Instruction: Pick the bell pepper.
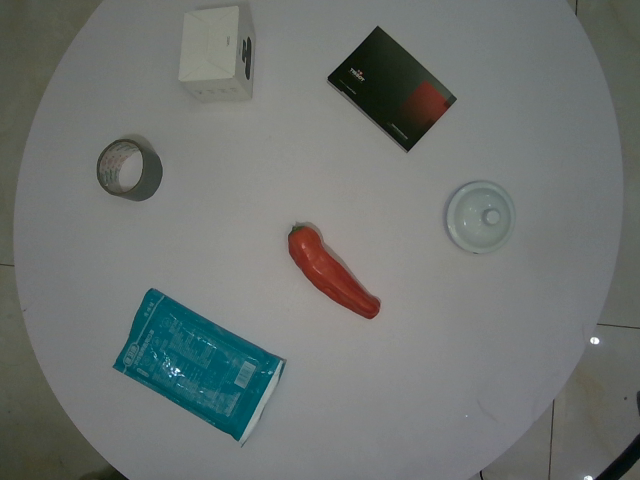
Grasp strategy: vertical